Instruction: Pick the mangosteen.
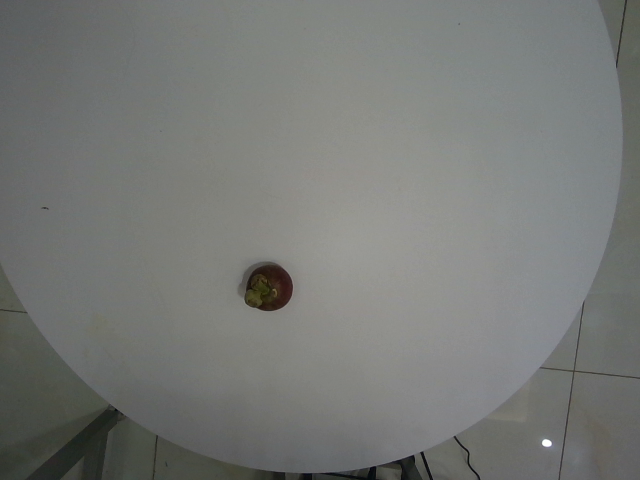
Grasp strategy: vertical